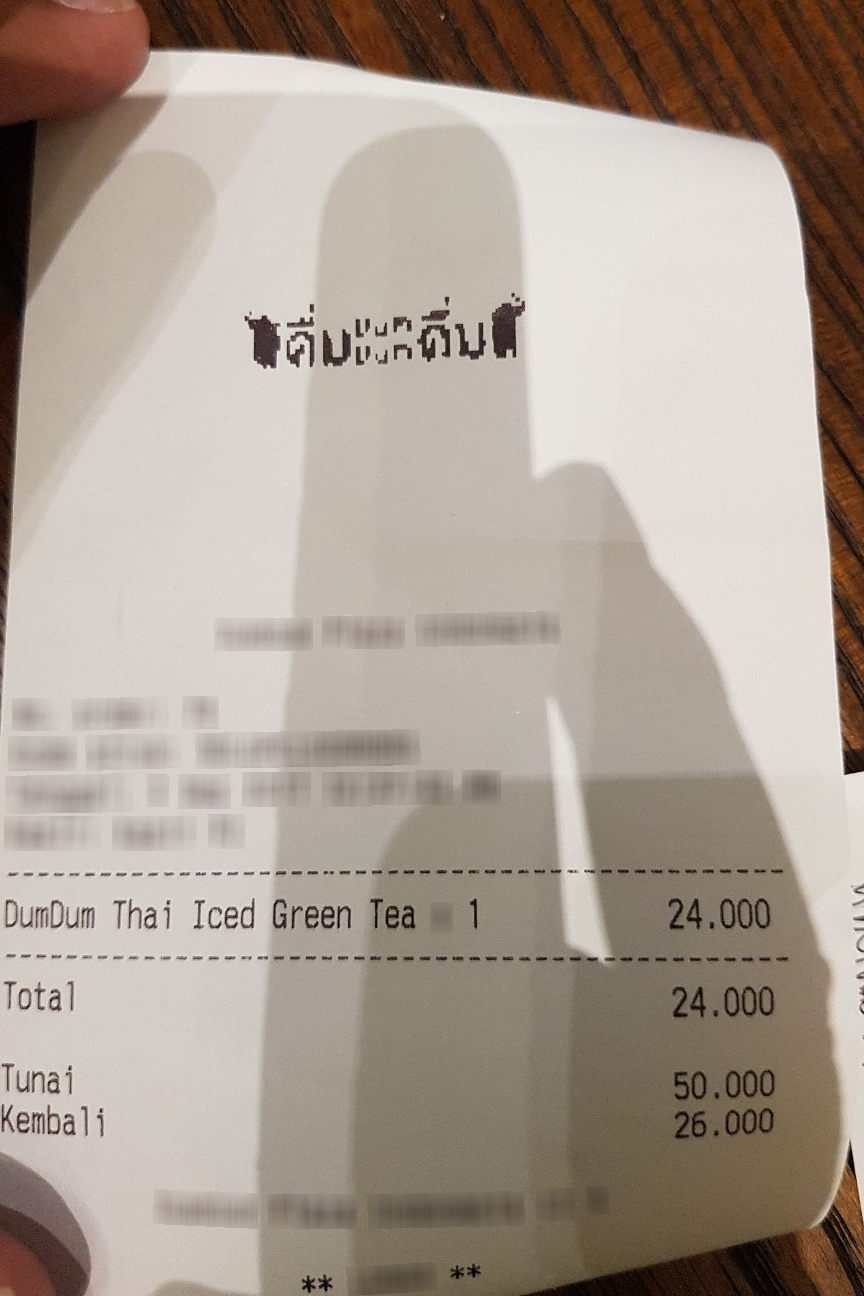
Extraction:
receipt: line_items: name: DumDum Thai Iced Green Tea
price: 24.000
qty: 1
total: 24.000